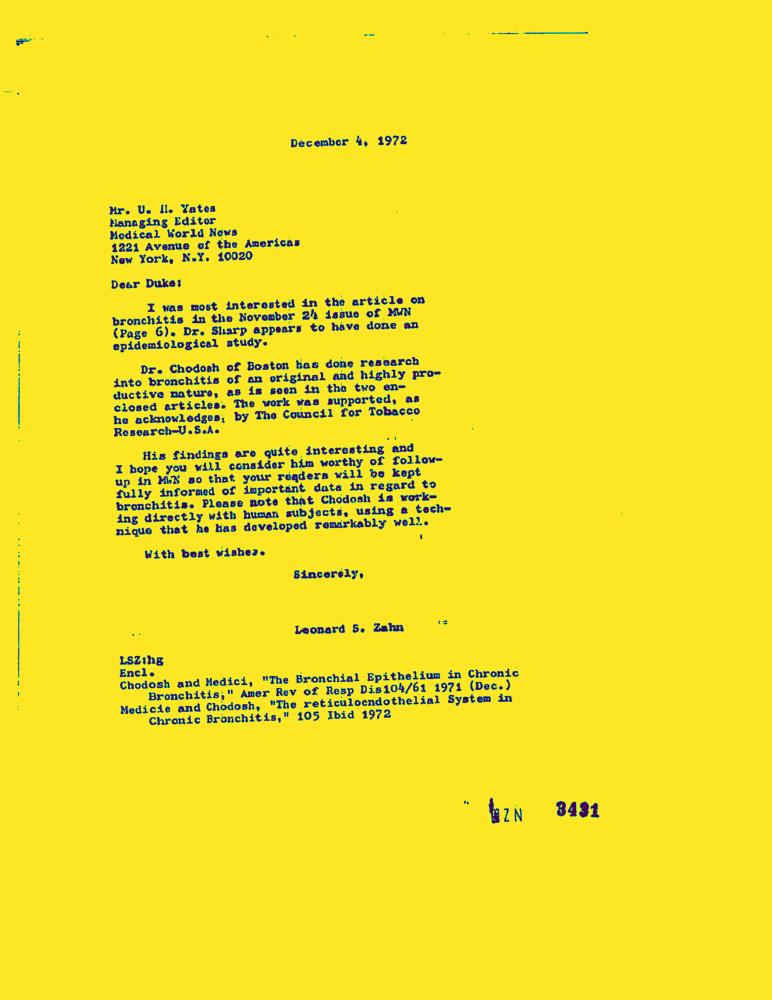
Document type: Letter-Doc